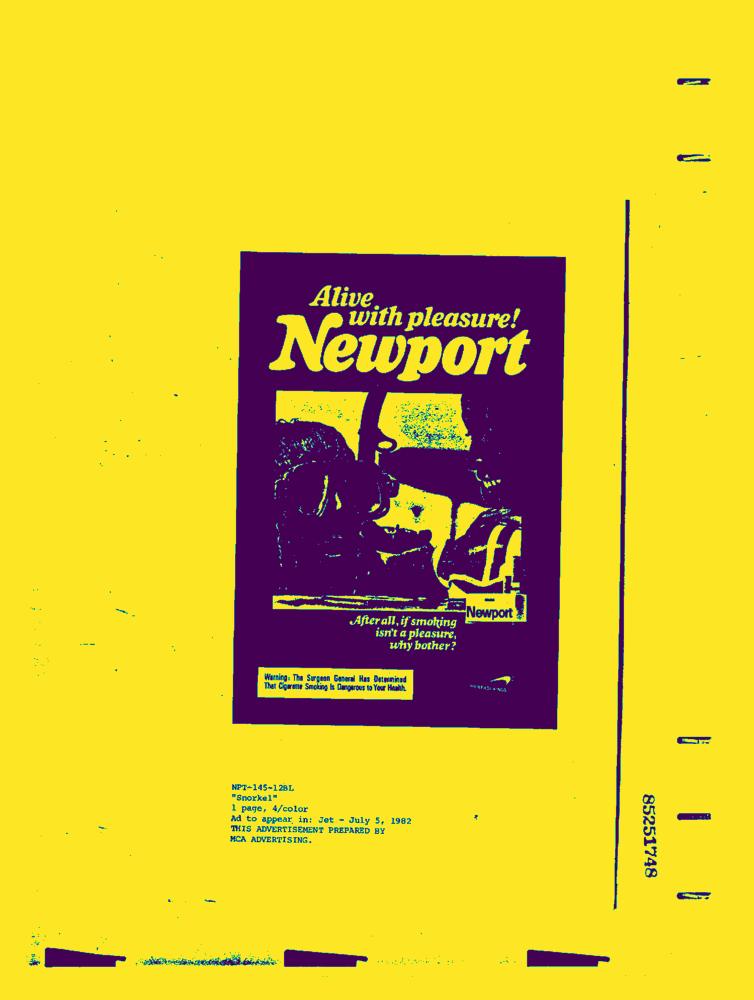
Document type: AD